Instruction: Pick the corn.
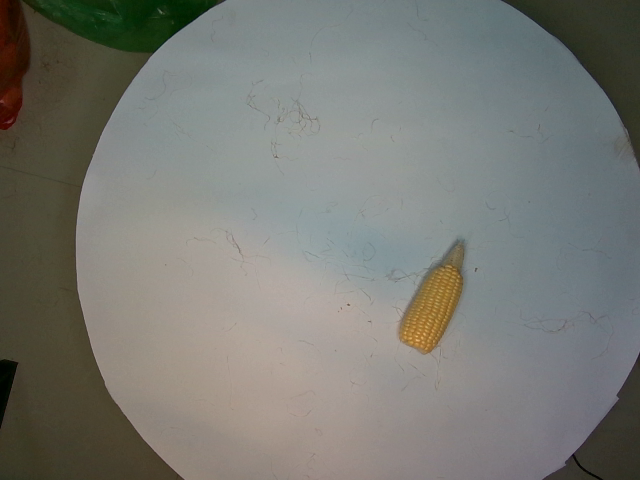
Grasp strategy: vertical